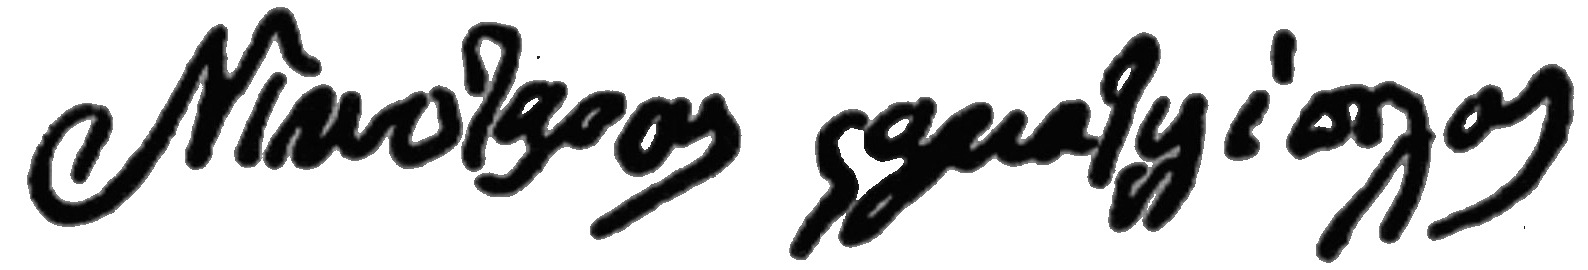
Signature of: nikitas stamatelopoulos